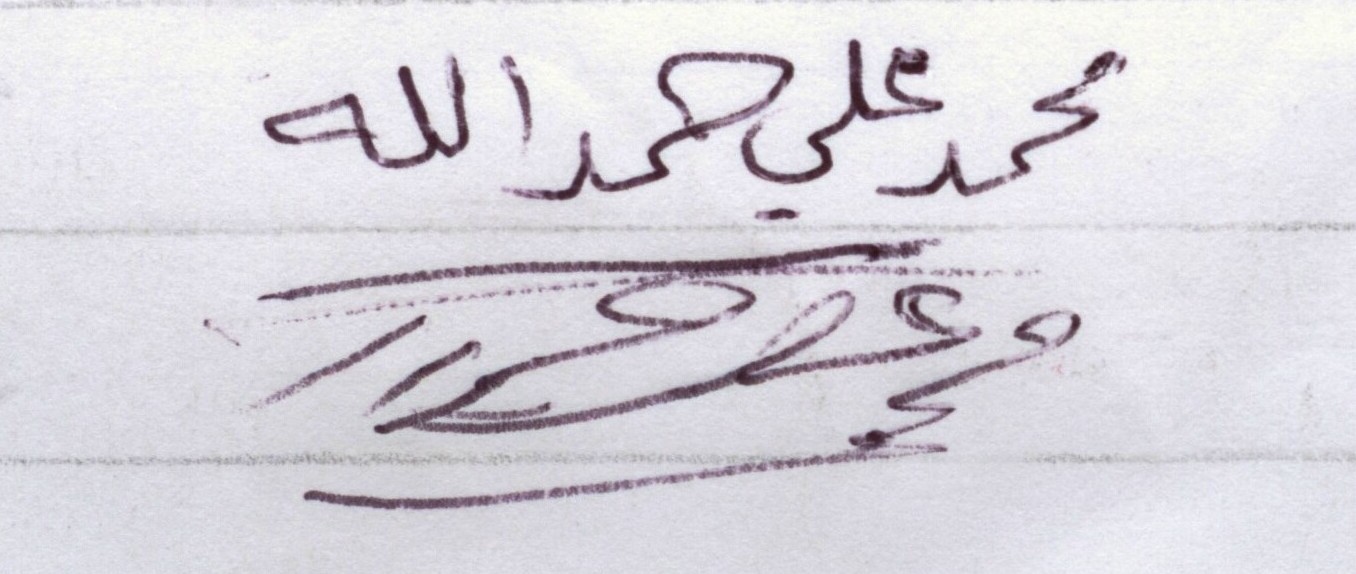
Signature of: muhammad ali hamd allah